Identify and extract the amount in words, amount in numbers, payee name, cheque date, and bank name from the image.
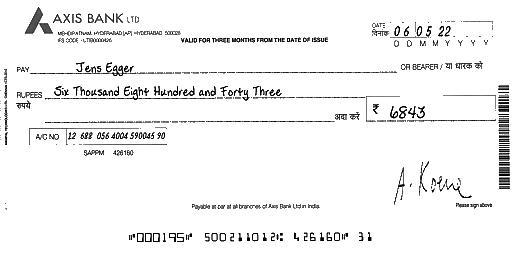
amt_in_words: Six Thousand Eight Hundred and Forty Three
amt_in_figures: 6843
payee_name: Jens Egger
bank_name: AXIS BANK
cheque_date: 06/05/22